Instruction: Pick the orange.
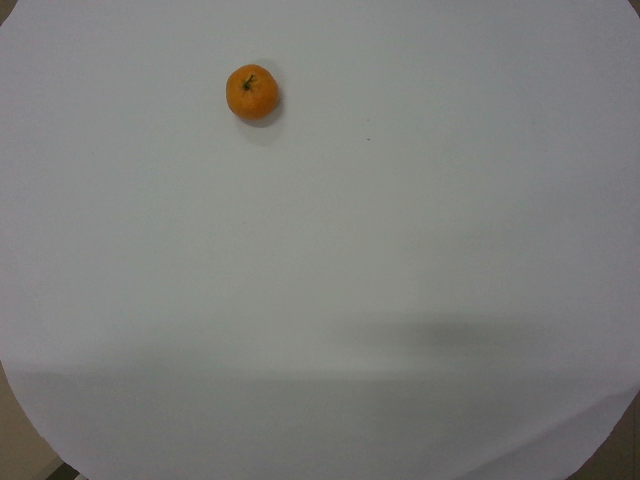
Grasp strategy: vertical